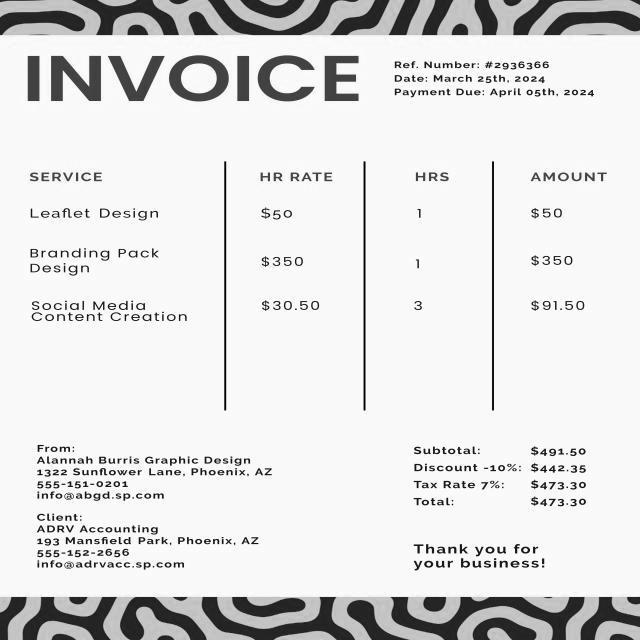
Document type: Invoice